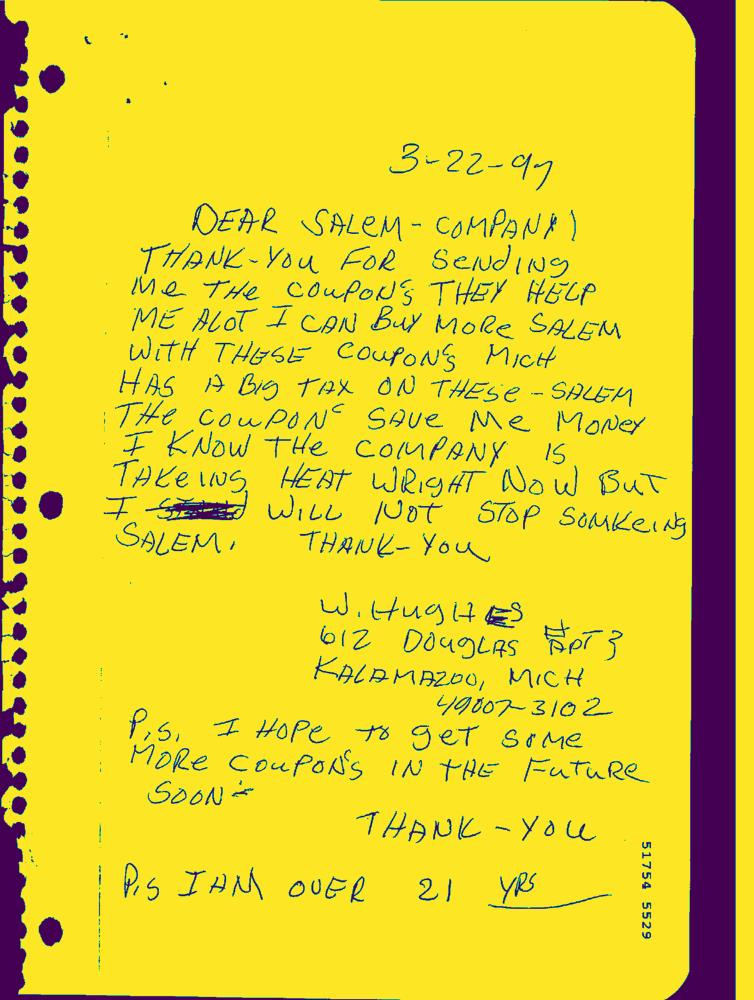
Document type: Hand-Written